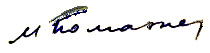
Signature of: mikhail pomaznev